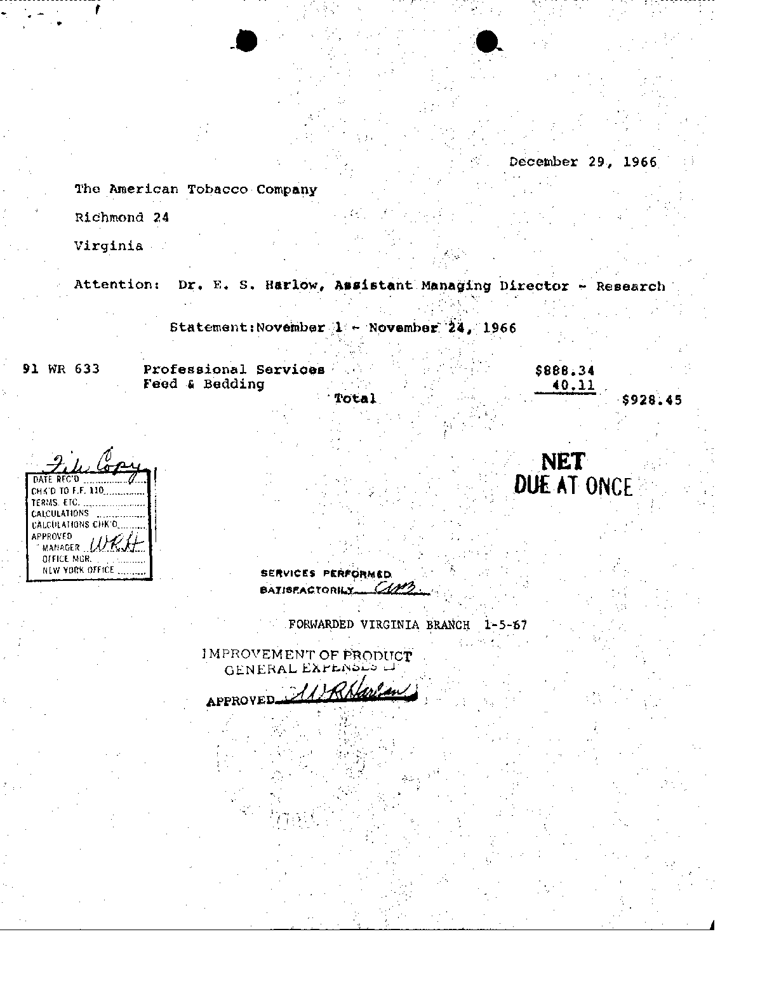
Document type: Invoice